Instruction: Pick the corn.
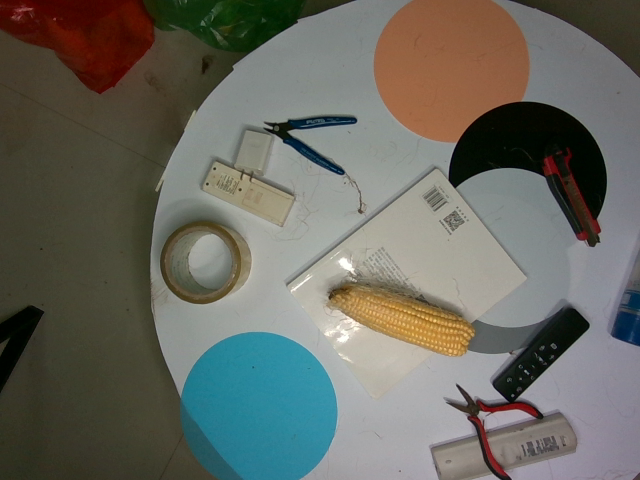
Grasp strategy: vertical